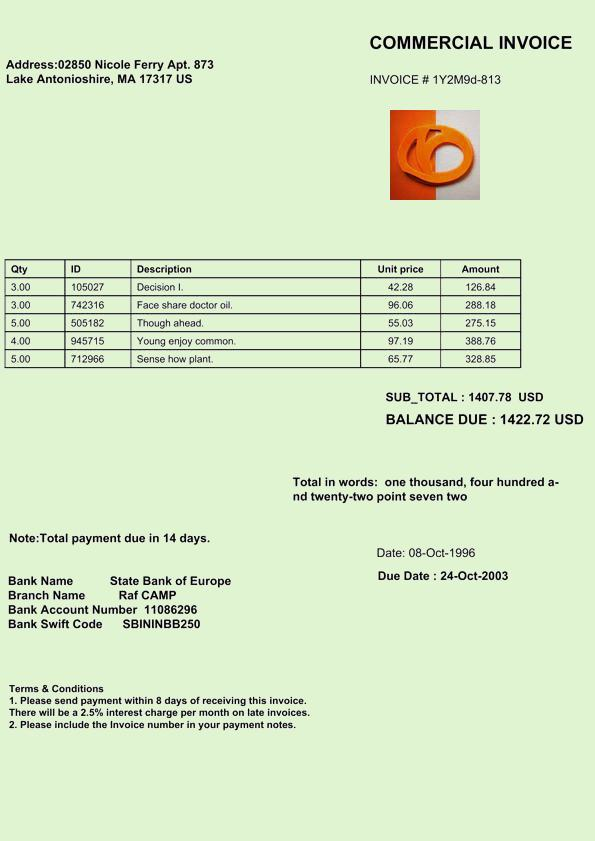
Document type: Invoice